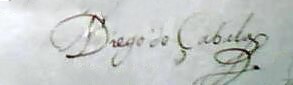
Signature of: diego de zabala